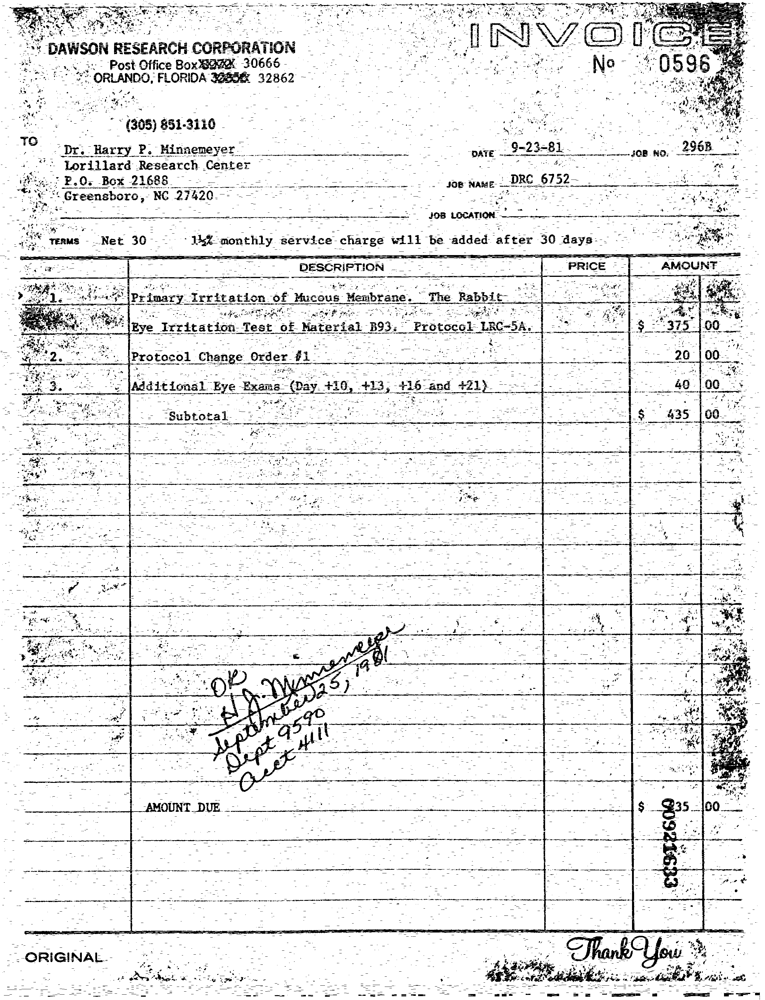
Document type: Invoice